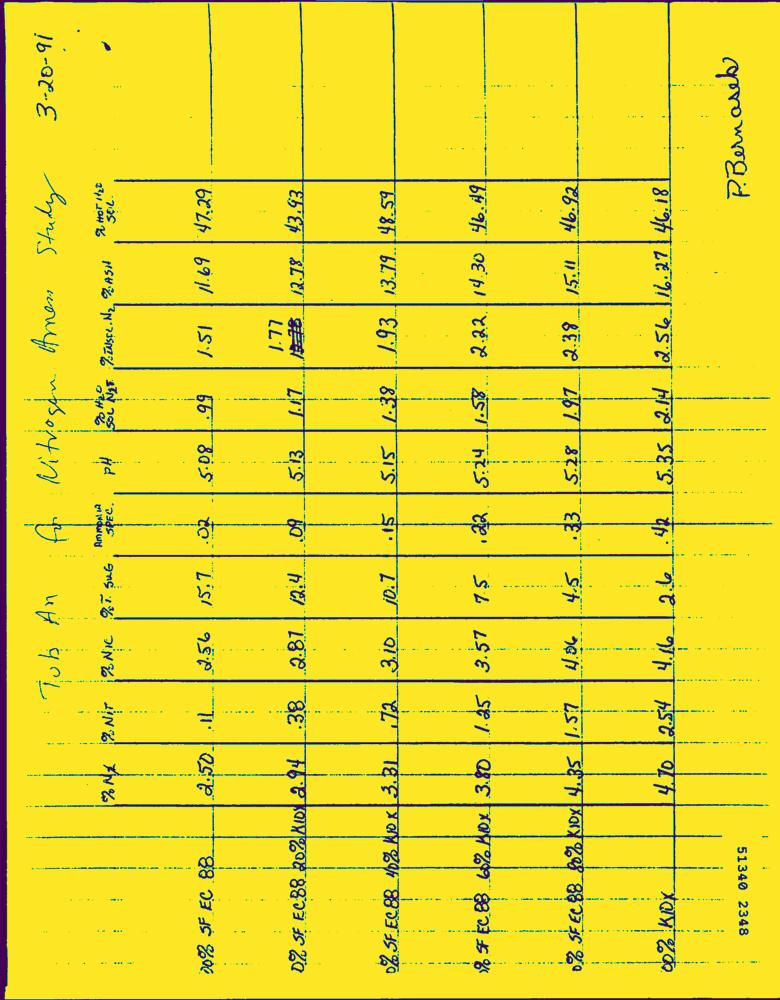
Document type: Hand-Written